Question: What is the suspected problem?
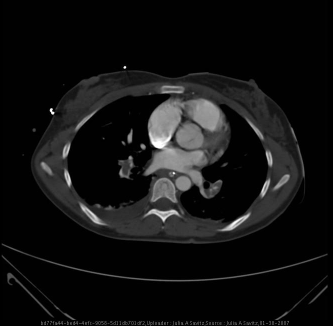
Answer: The findings suggest Filling defects in both right and left main pulmonary arteries with defects continuing into small arterial branches in peripheral lung fields.  Also present is a small right pleural effusion.. filling defects in right and left pulmonary arteries. The patient might have a history of 42 year old active duty female required resuscitation, intubation after an episode of unresponsiveness with no evidence of trauma..